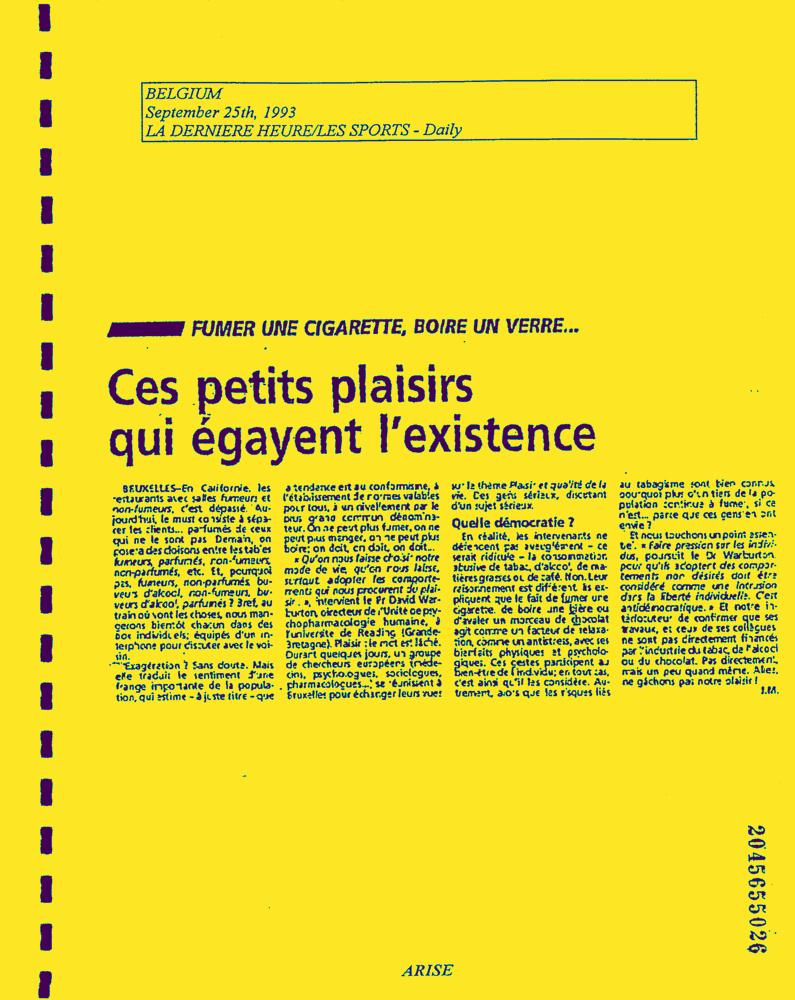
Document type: News-Article